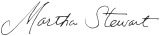
Signature of: martha stewart